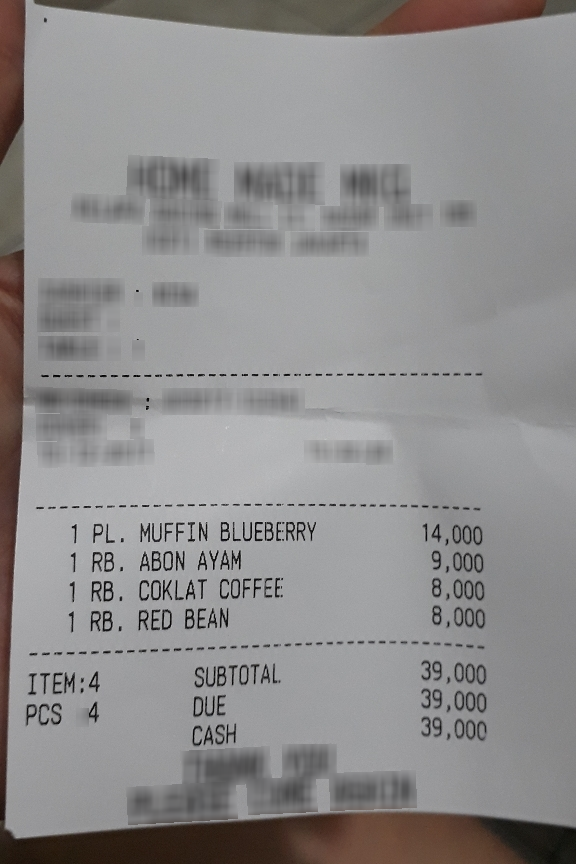
Receipt information:
subtotal: 39,000
total: 39,000
line_items: item_name: PL. MUFFIN BLUEBERRY
item_value: 14,000
item_quantity: 1
item_name: RB. ABON AYAM
item_value: 9,000
item_quantity: 1
item_name: RB. COKLAT COFFEE
item_value: 8,000
item_quantity: 1
item_name: RB. RED BEAN
item_value: 8,000
item_quantity: 1